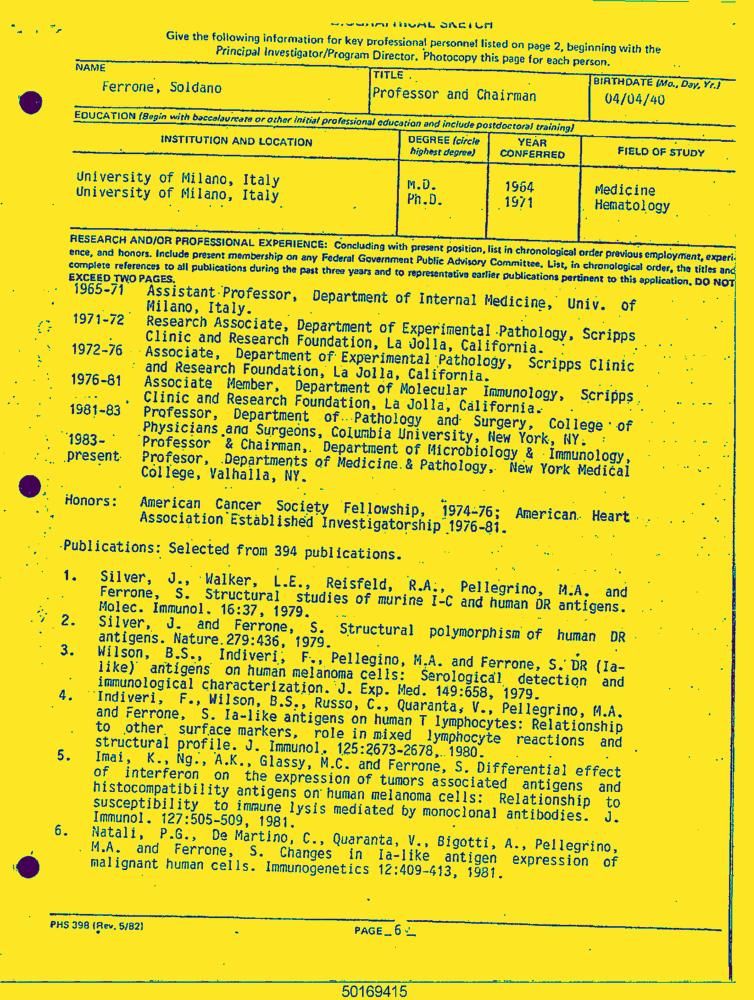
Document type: Resume-Doc